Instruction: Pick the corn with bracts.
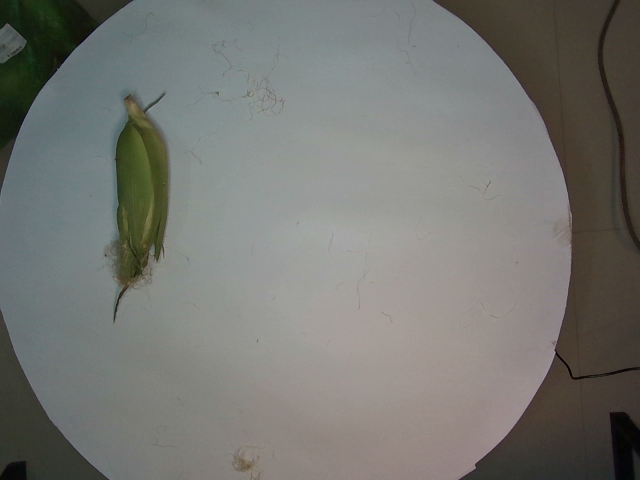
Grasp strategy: vertical